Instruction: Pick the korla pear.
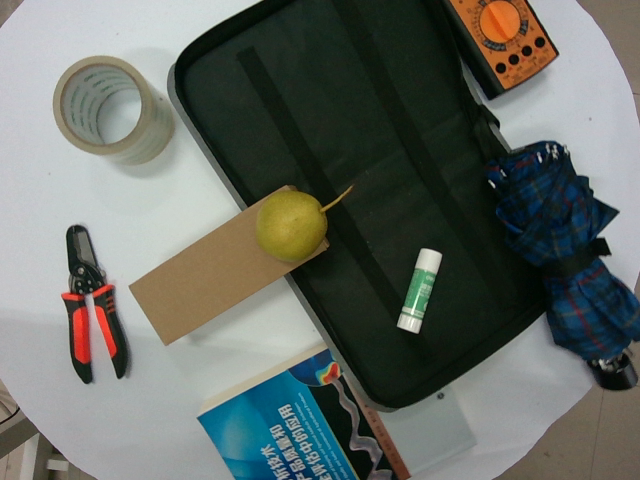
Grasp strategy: vertical